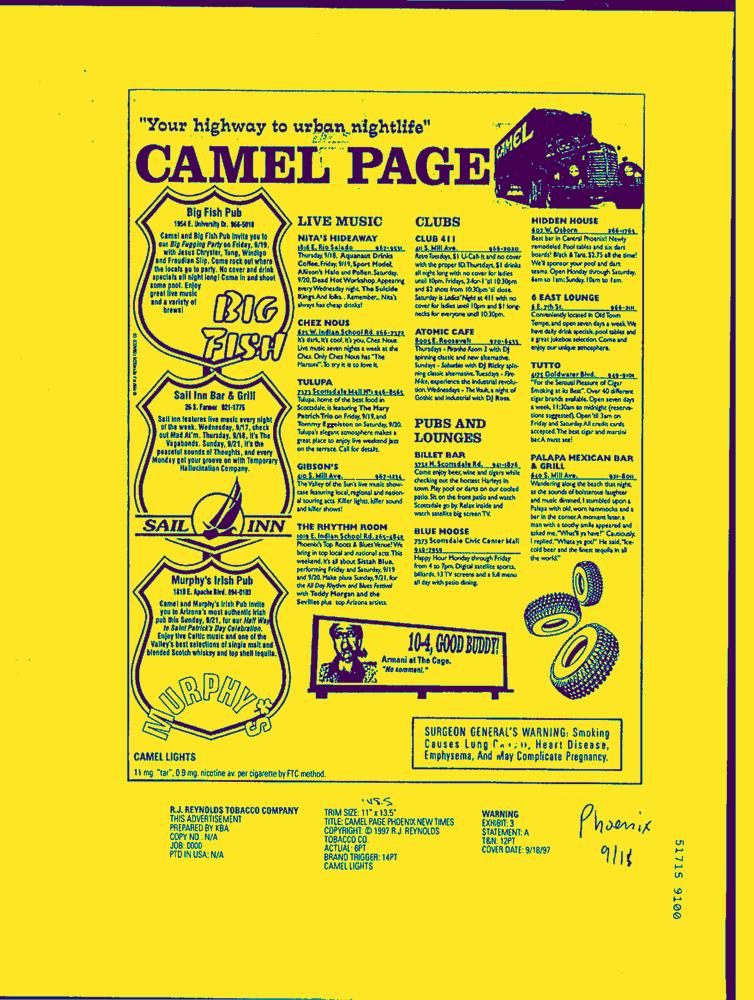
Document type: AD